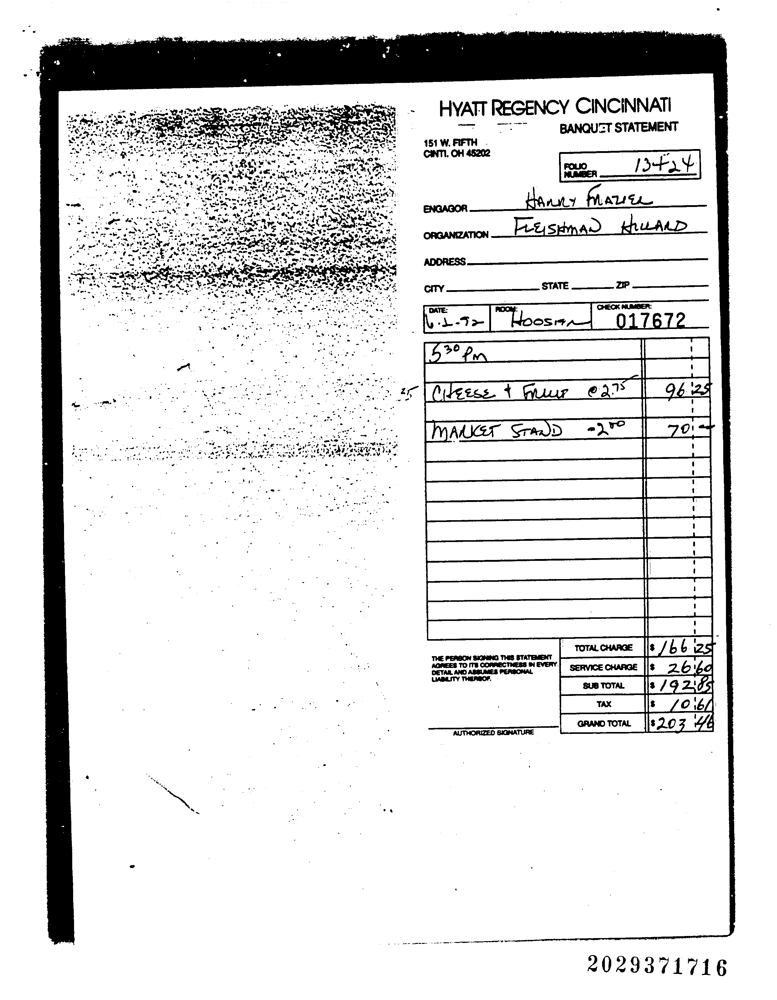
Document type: Invoice